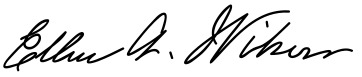
Signature of: ellen axson wilson